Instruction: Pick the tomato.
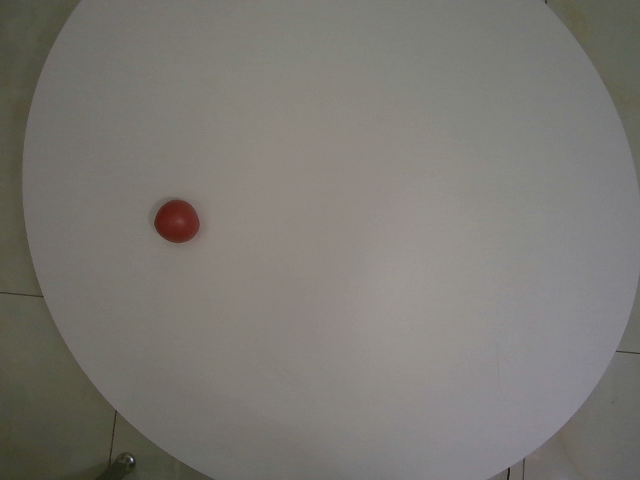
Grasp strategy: vertical